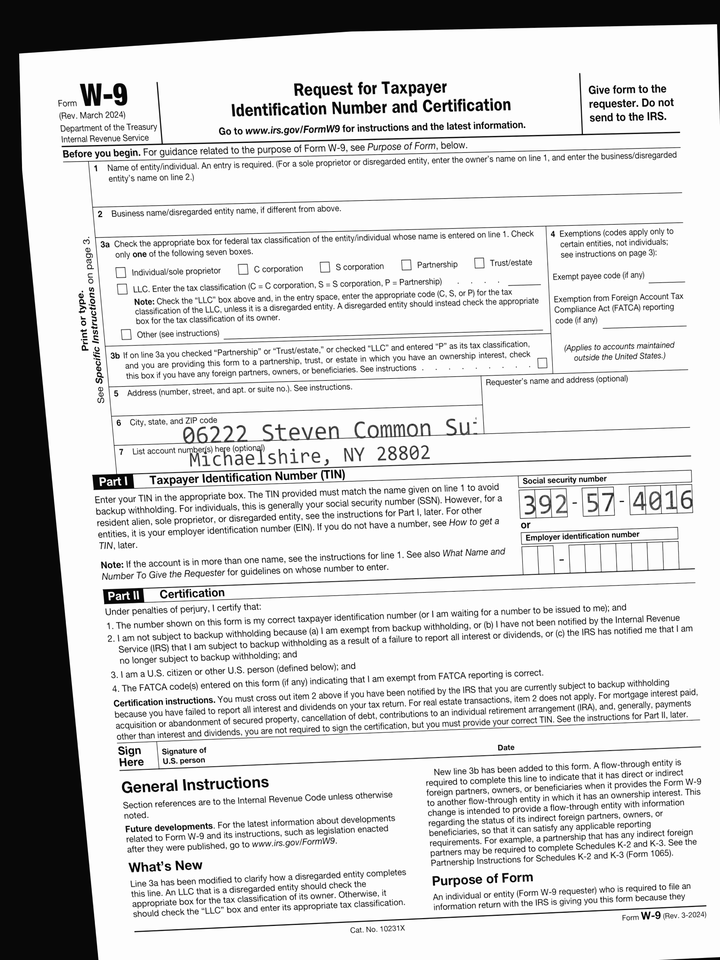
adr1: 06222 Steven Common Suite 065
adr2: Michaelshire, NY 28802
cbx: no
ssn: 392574016